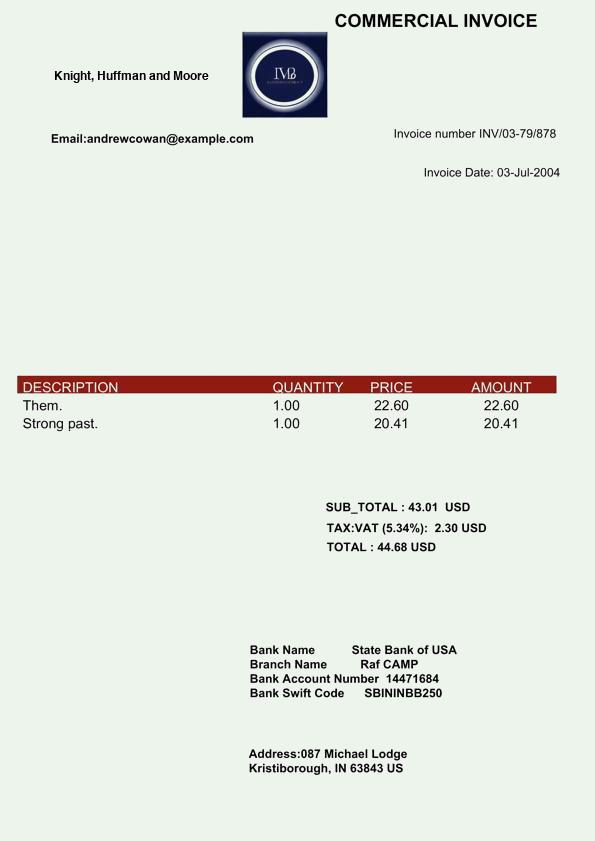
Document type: Invoice